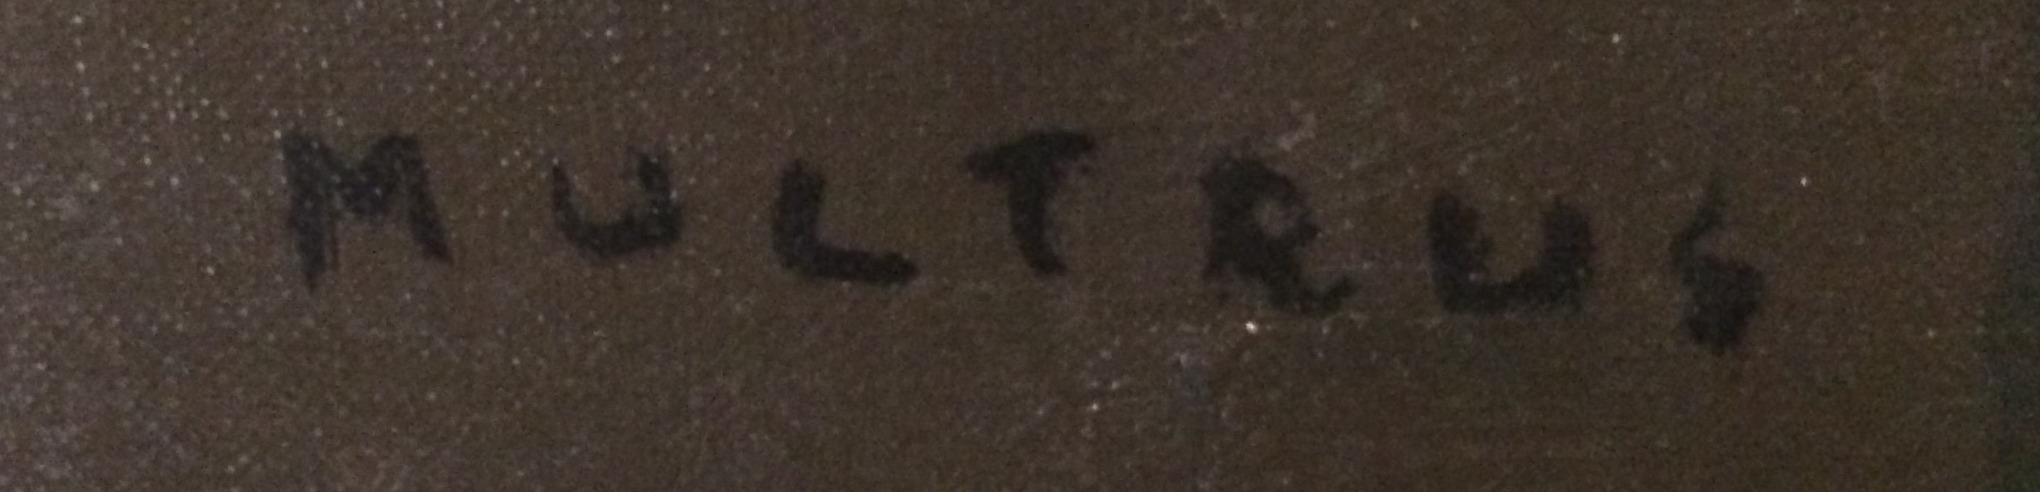
Signature of: josef multrus